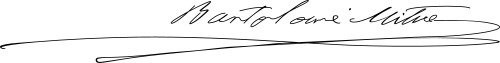
Signature of: bartolomé mitre